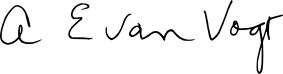
Signature of: a e van vogt